Question: What is the main concern?
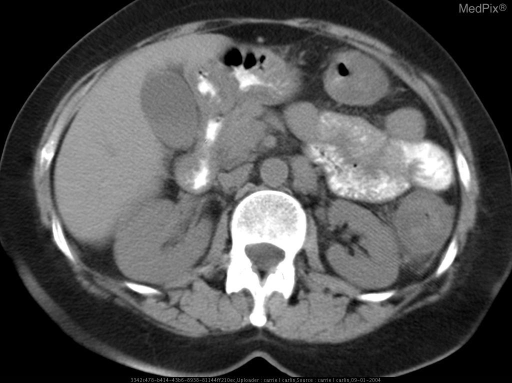
Answer: The findings suggest Multiple CT images demonstrate difuse, smooth distal colonic thickening from the splenic flexure to the proximal sigmoid colon.  There is surrounding pericolonic inflammation.  There is no pneumatosis or abnormal dilation.. Axial CT images through transverse and distal colon with oral contrast.  Note the diffuse, smooth colonic thickening from the splenic flexure to the proximal sigmoid colon with sparing of the proximal transverse colon and rectum.  There is no pneumatosis or dilation.. The patient might have a history of 57 yo female with rectal bleeding and hypotension.